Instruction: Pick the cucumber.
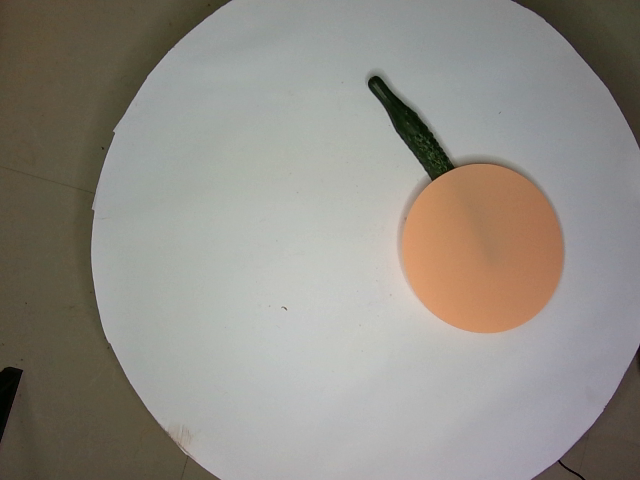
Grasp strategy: vertical